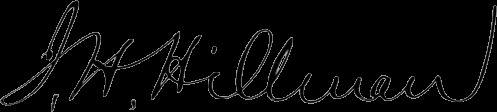
Signature of: j hartwell hillman sr